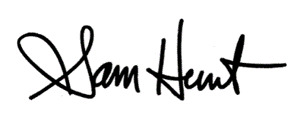
Signature of: sam hunt